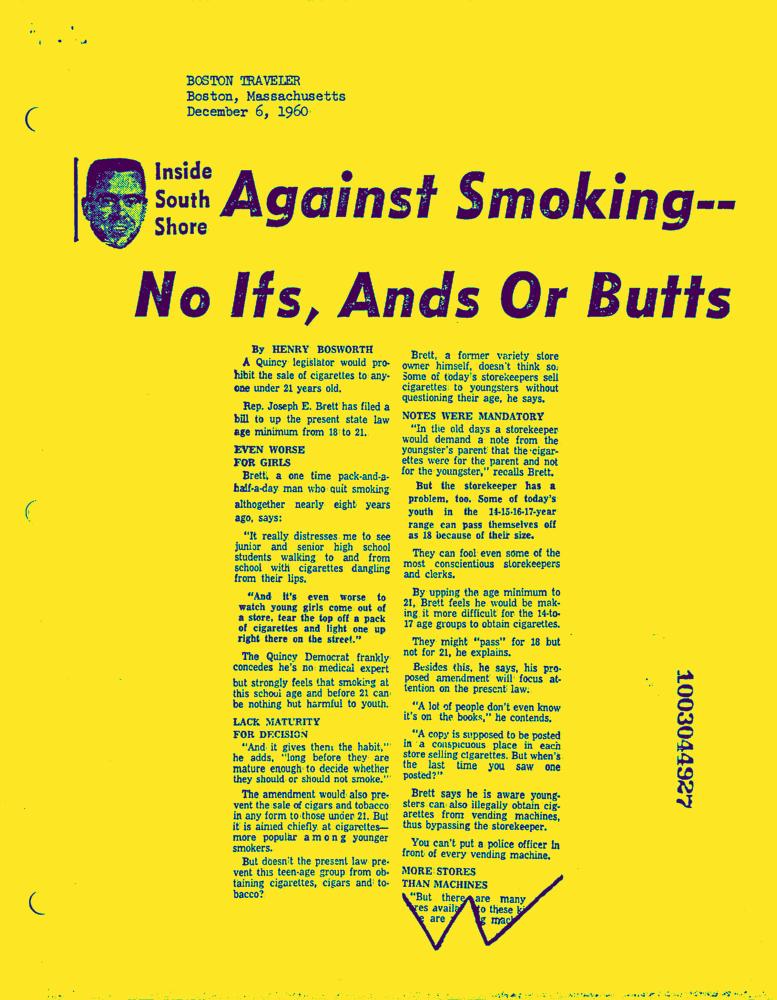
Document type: News-Article